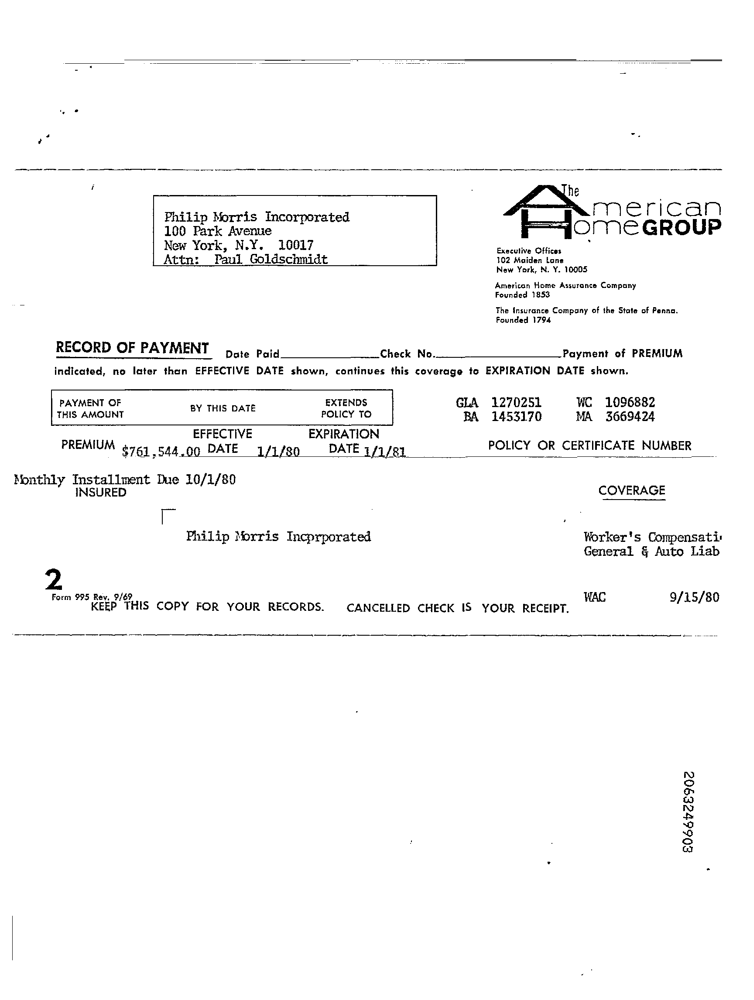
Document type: Invoice